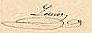
Signature of: louise of orléans